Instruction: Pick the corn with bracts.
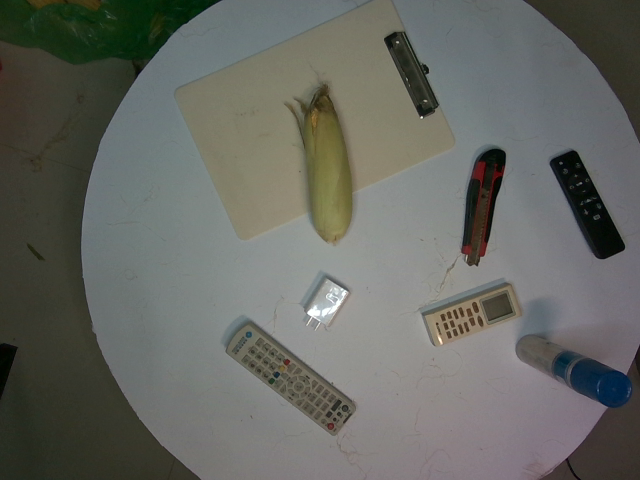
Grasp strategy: vertical